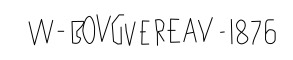
Signature of: william adolphe bouguereau